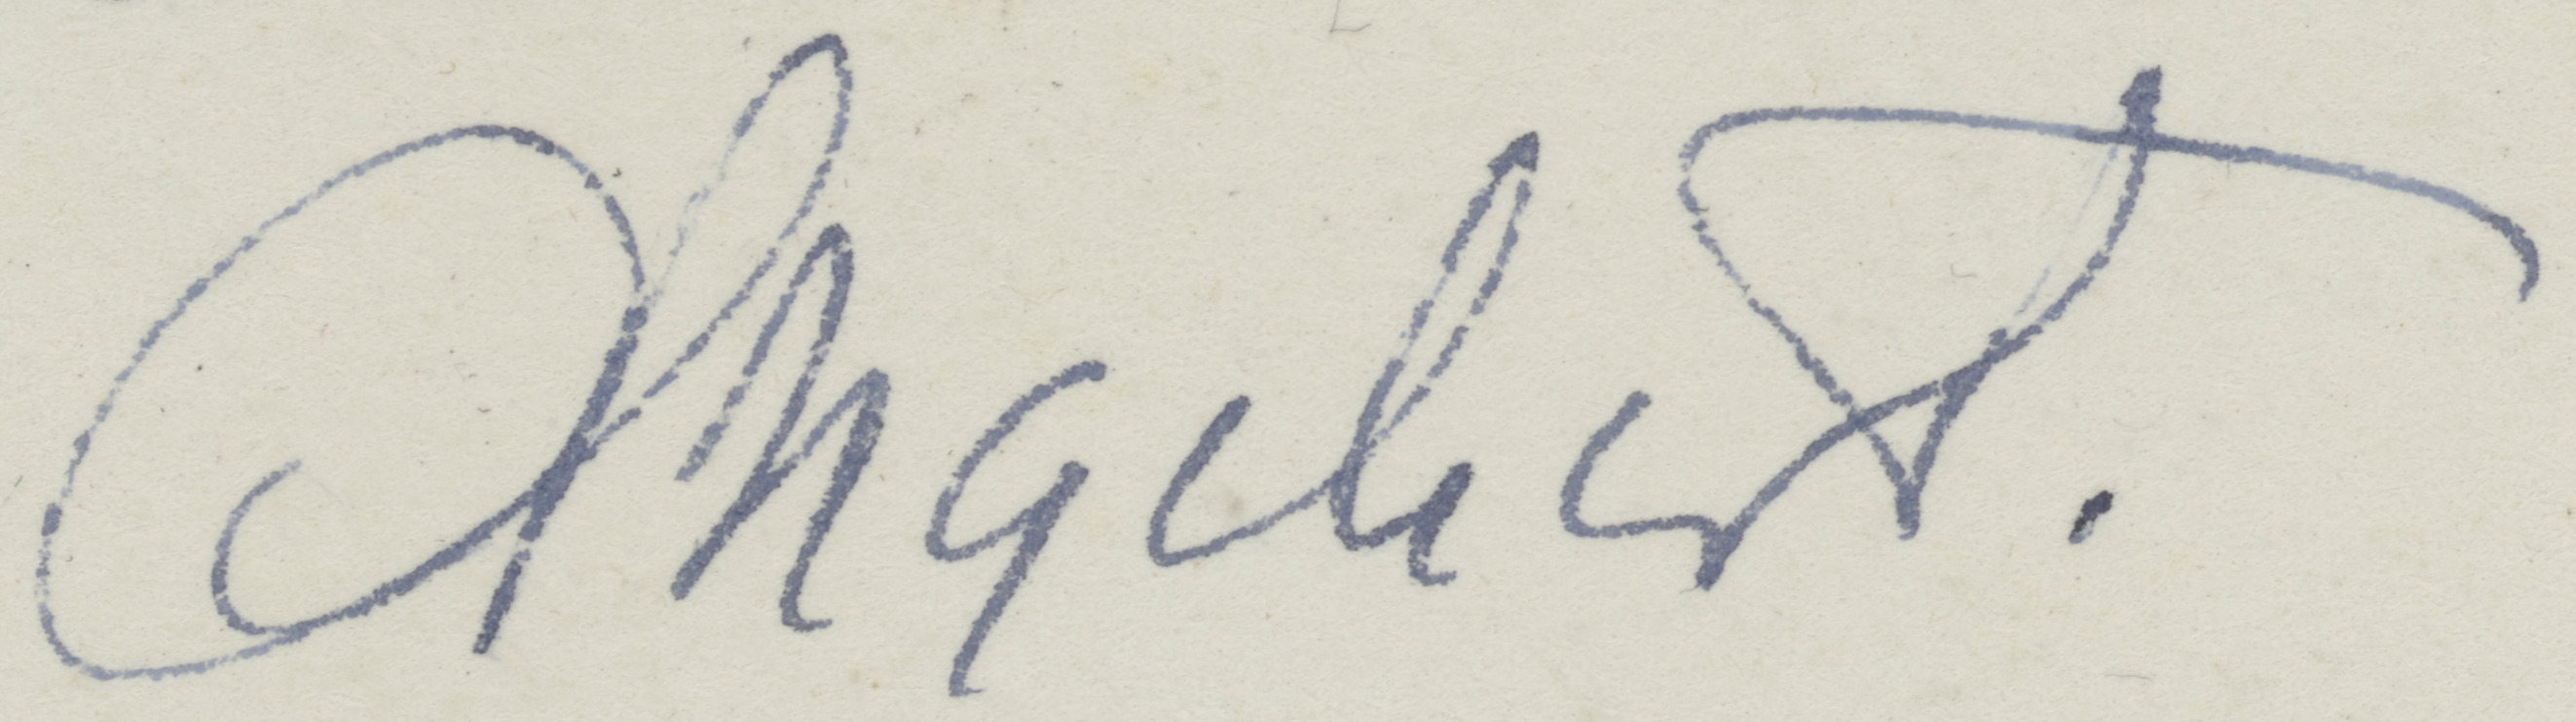
Signature of: angelica tuccari